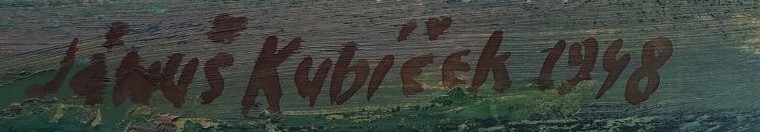
Signature of: jánuš kubíček